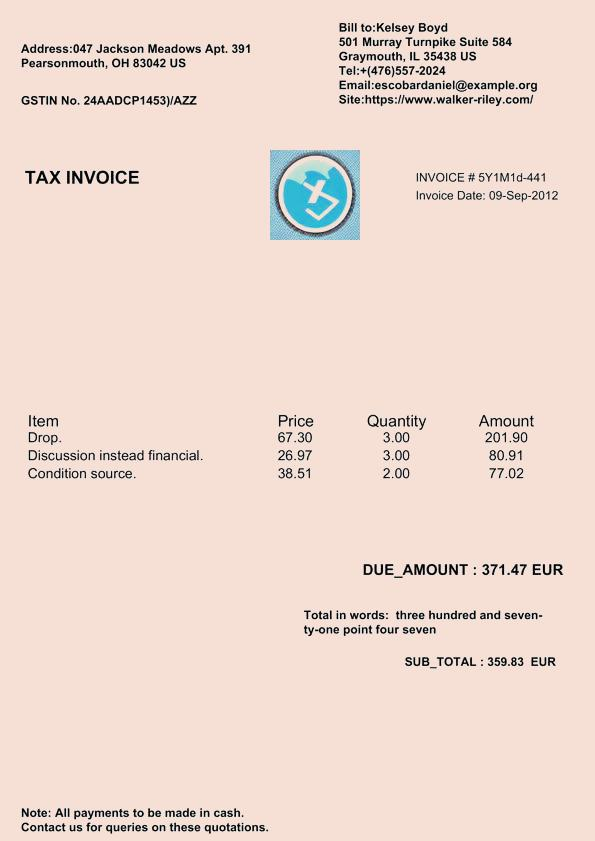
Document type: Invoice